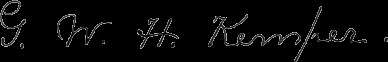
Signature of: william harrison kemper